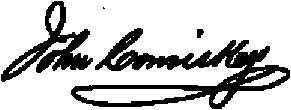
Signature of: john comiskey